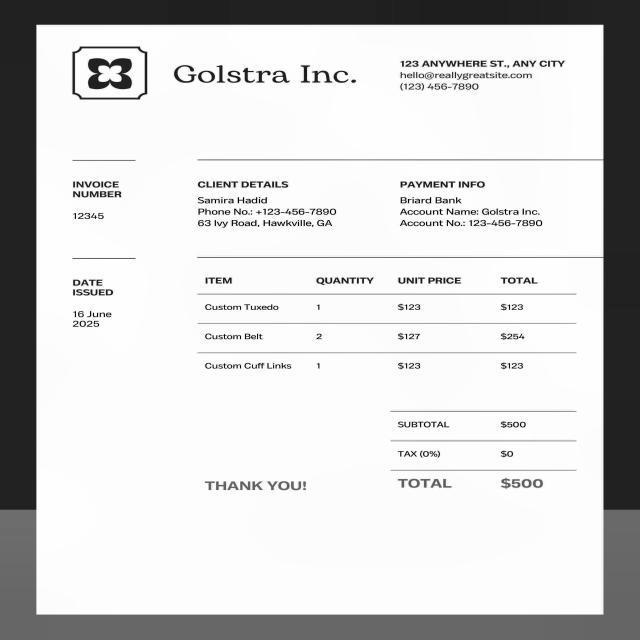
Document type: Invoice